Question: What appears to be the issue?
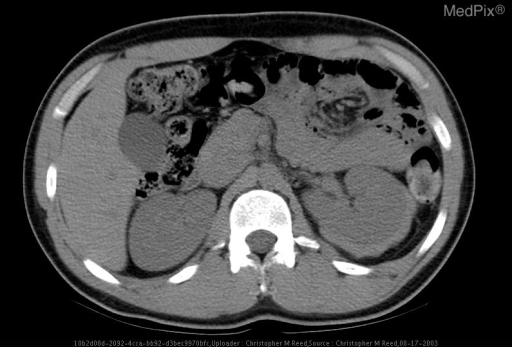
Answer: The findings suggest Ultrasound initially demonstrates the normal sonographic appearance of the left kidney prior to percutaneous biopsy. Note the normal cortical and medullary differentiation as well as the intact perinephric hyperechoic cortical-capsular interface.

Ultrasound image selected during the second pass core biopsy (using a spring loaded biopsy needle) demonstrates the course of the biopsy needle.

Ultrasound image captured following the cessation of core biopsy attempts demonstrates complete loss of the previously seen hyperechoic cortical-capsular interface. A wide and slightly irregular perinephric hypoechogenic fluid collection is seen posteriorly (patient prone) most likely representing hematoma.

Selected axial non-contrast CT slices through the level of the kidneys (taken minutes after the post-biopsy ultrasound) demonstrates left posterior-lateral and inferior perinephric hyperattenuation consistent with acute hemorrhage. The slightly irregular margin of the abnormality suggests this lesion is both subcapsular and perinephric.. Axial Image from Non-Contrast CT of the Abdomen Immediately Following Ultrasound Guided Biopsy.. The patient might have a history of 22 year old male with nephrotic syndrome of undetermined etiology undergoing ultrasound guided percutaneous renal biopsy..